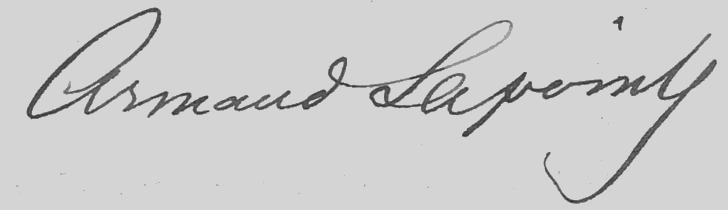
Signature of: armand lapointe